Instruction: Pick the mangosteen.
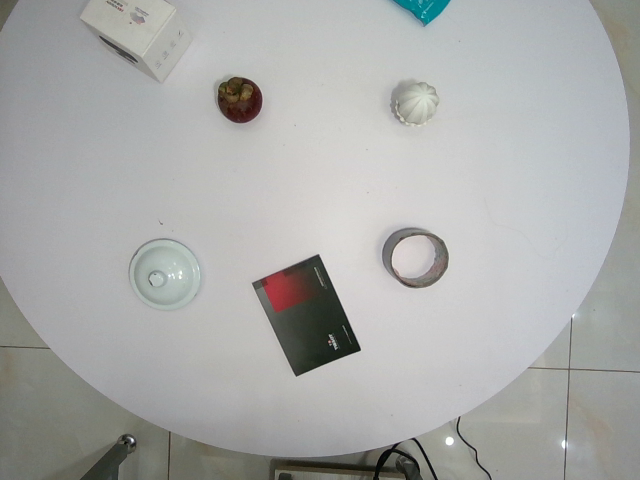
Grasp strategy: vertical